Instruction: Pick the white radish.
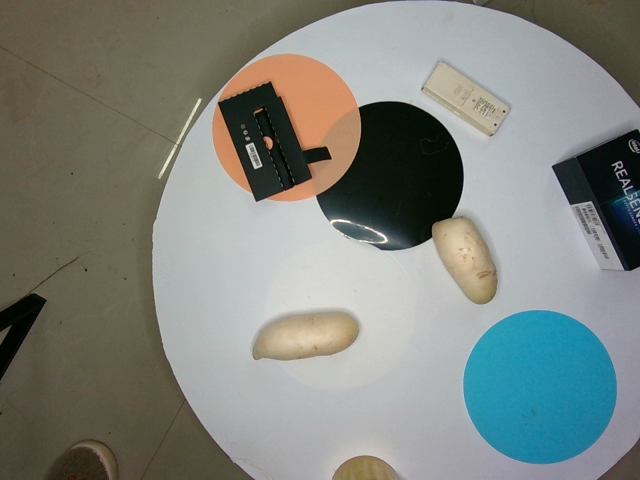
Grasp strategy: vertical